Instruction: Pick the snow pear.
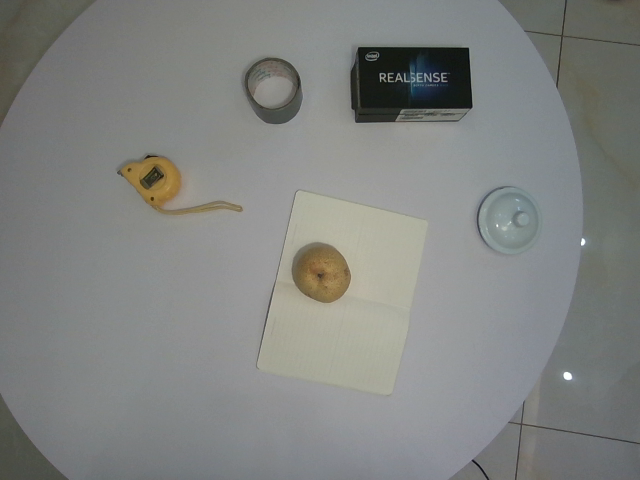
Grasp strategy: vertical